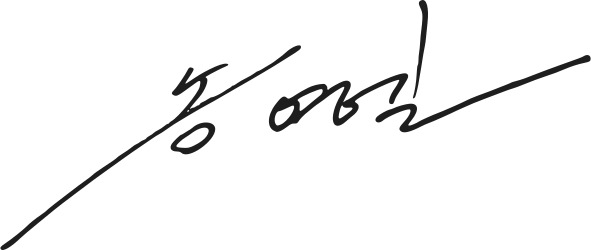
Signature of: song young gil